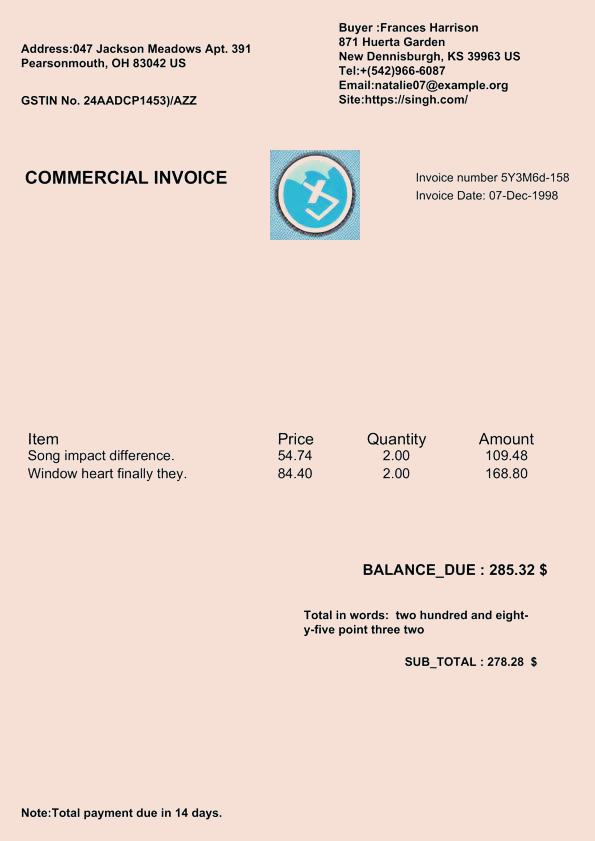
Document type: Invoice